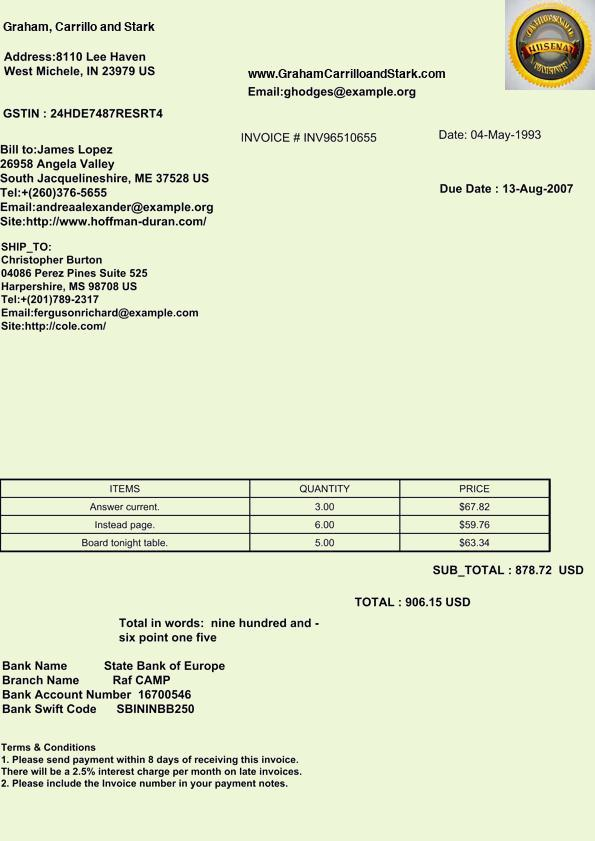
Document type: Invoice